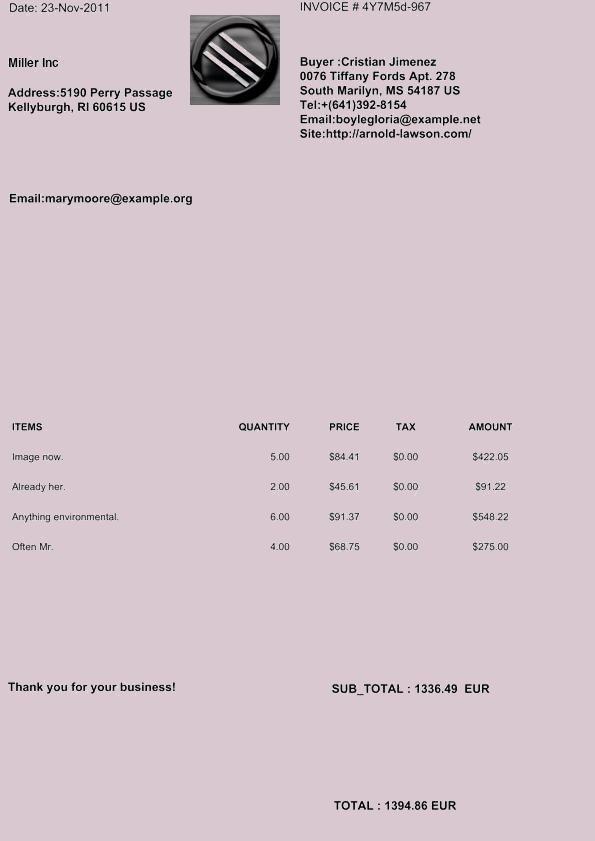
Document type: Invoice